Question: Which state is mentioned in the document?
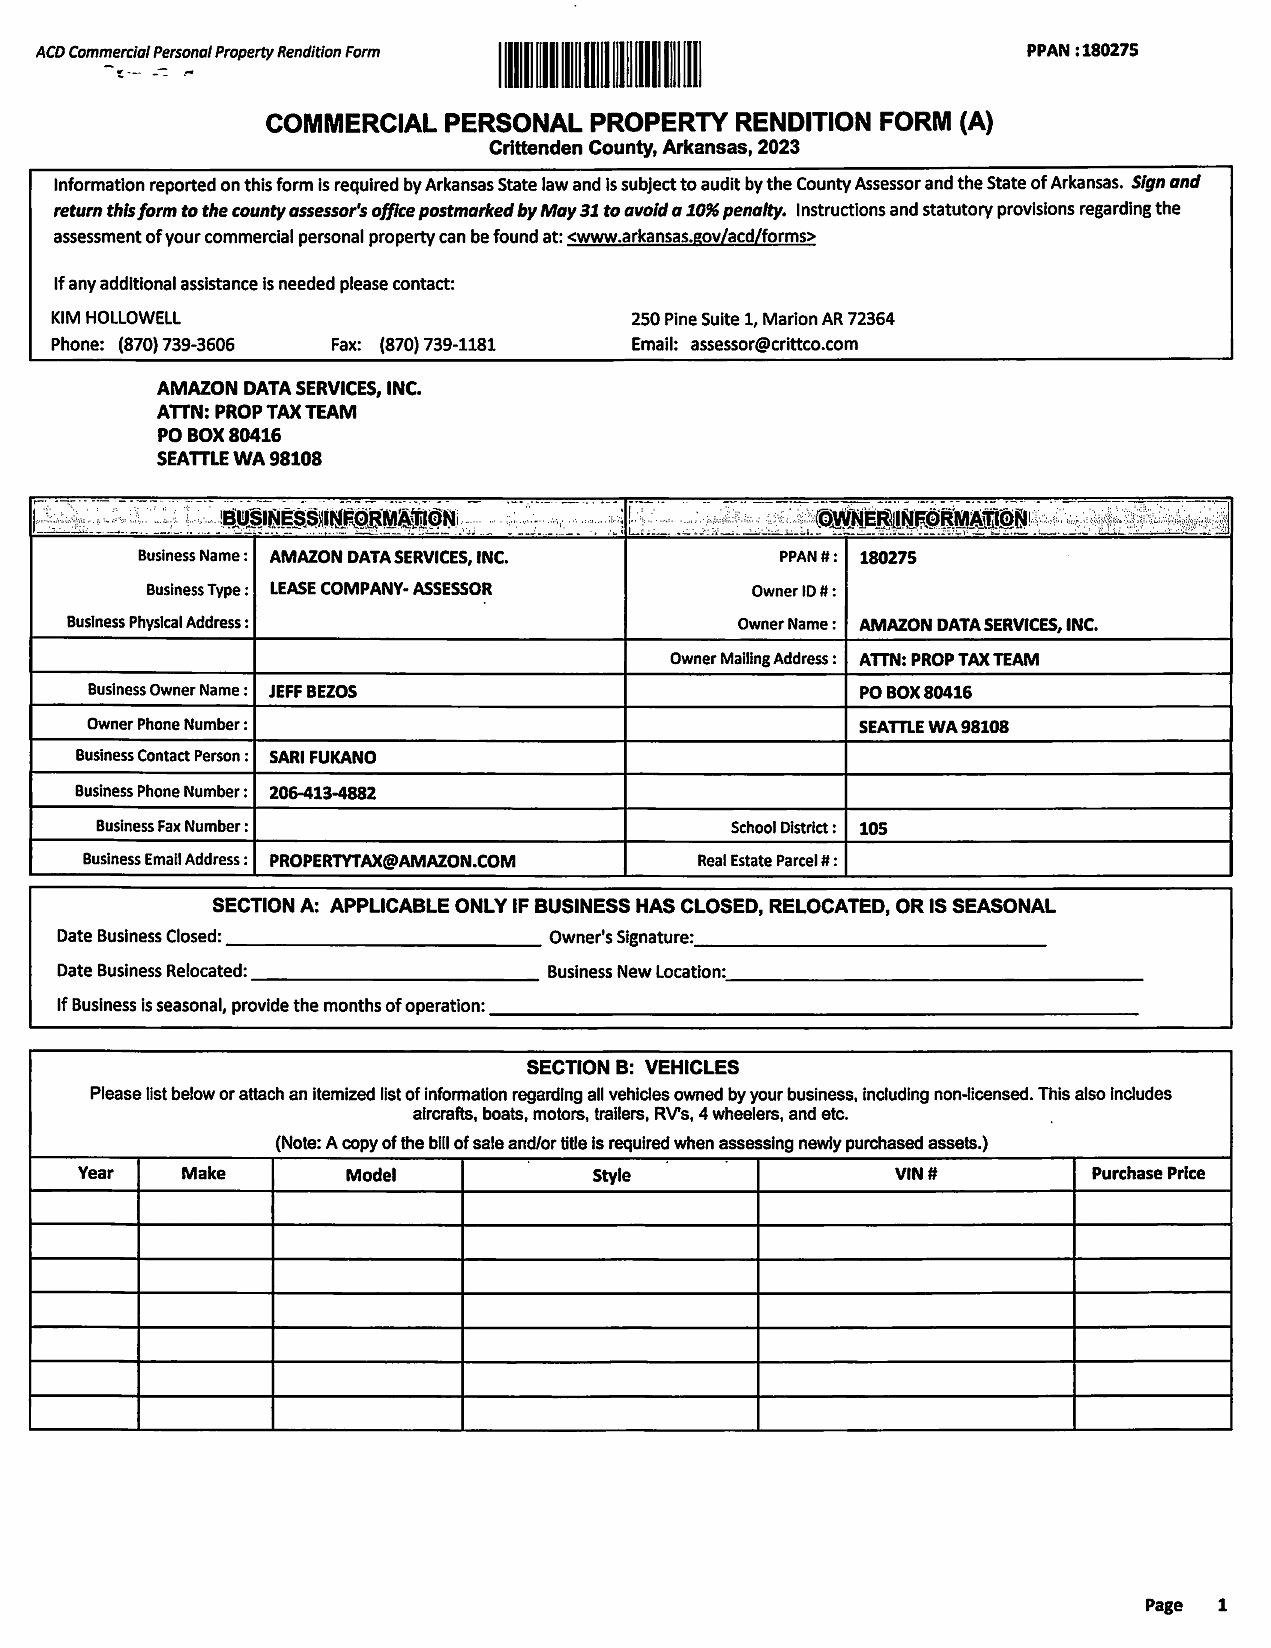
Answer: "Arkansas"